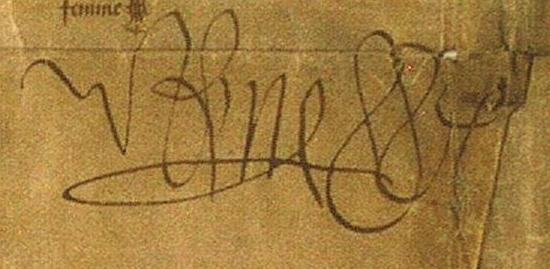
Signature of: rené of anjou